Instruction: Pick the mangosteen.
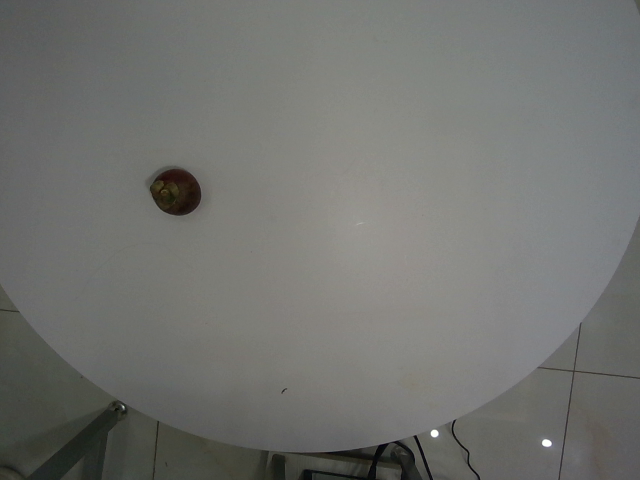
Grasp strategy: vertical